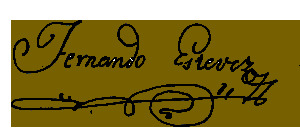
Signature of: fernando estévez